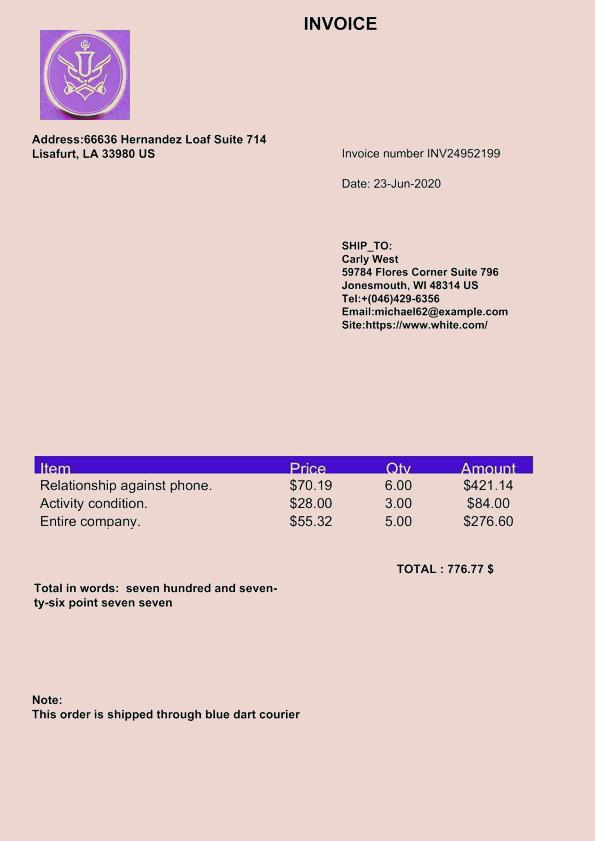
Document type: Invoice